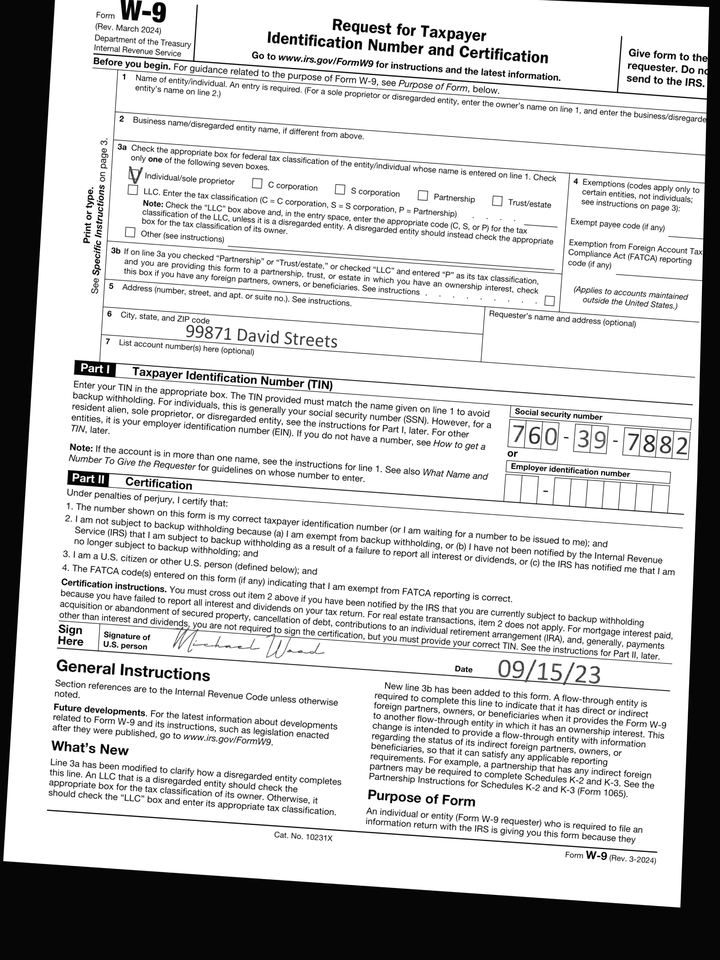
adr1: 99871 David Streets
cbx: yes
ssn: 760397882
sdt: 09/15/23